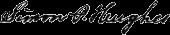
Signature of: simon p hughes jr